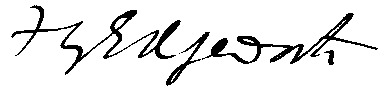
Signature of: francis ysidro edgeworth